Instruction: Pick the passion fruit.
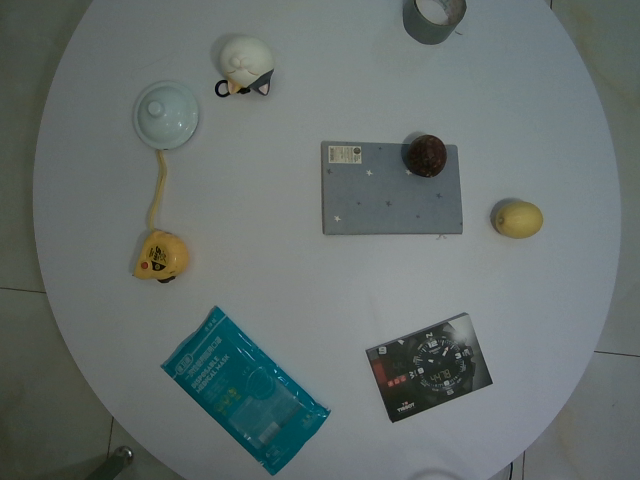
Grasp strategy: vertical